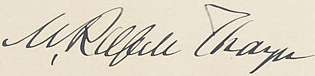
Signature of: martin russell thayer